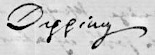
Signature of: georges depping